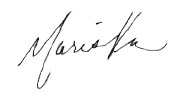
Signature of: mariska hargitay